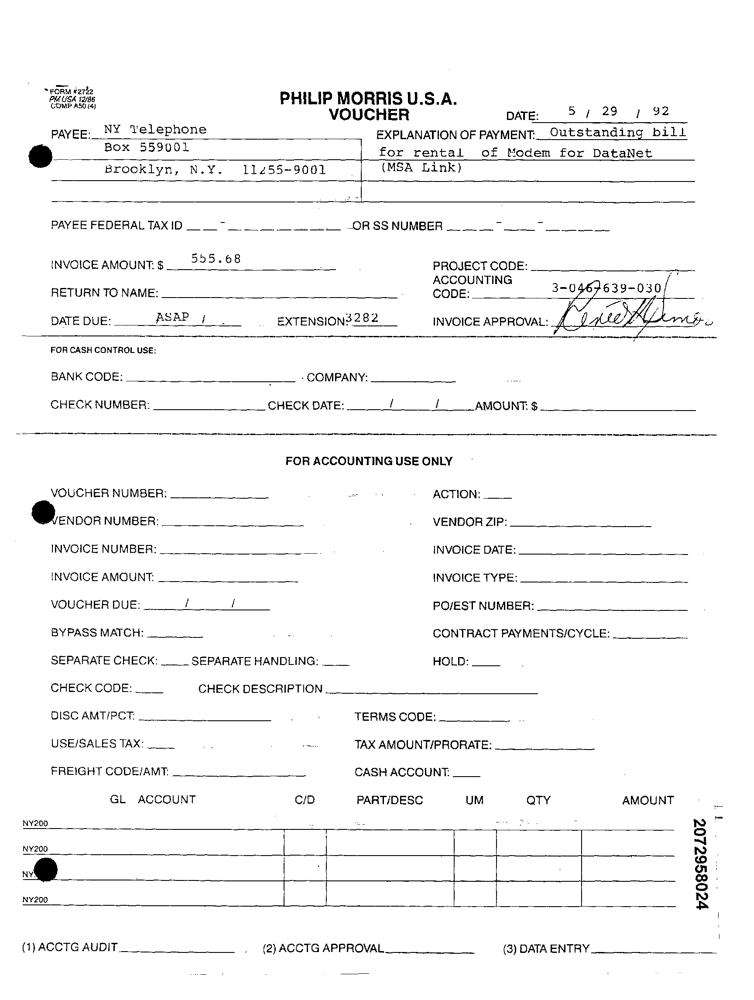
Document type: Invoice